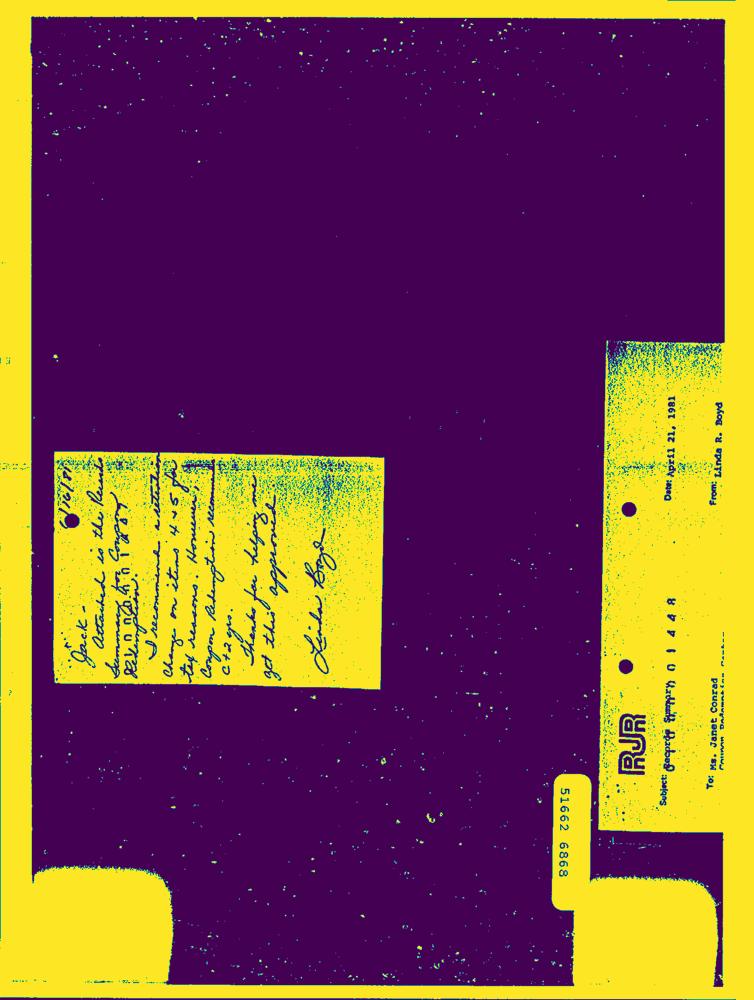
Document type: Hand-Written